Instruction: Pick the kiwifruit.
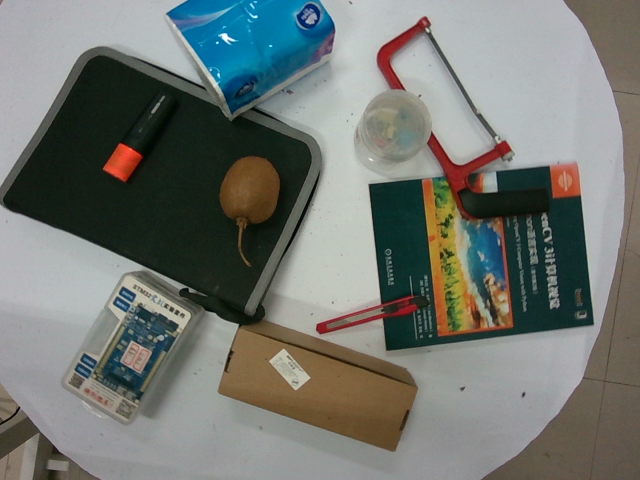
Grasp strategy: vertical